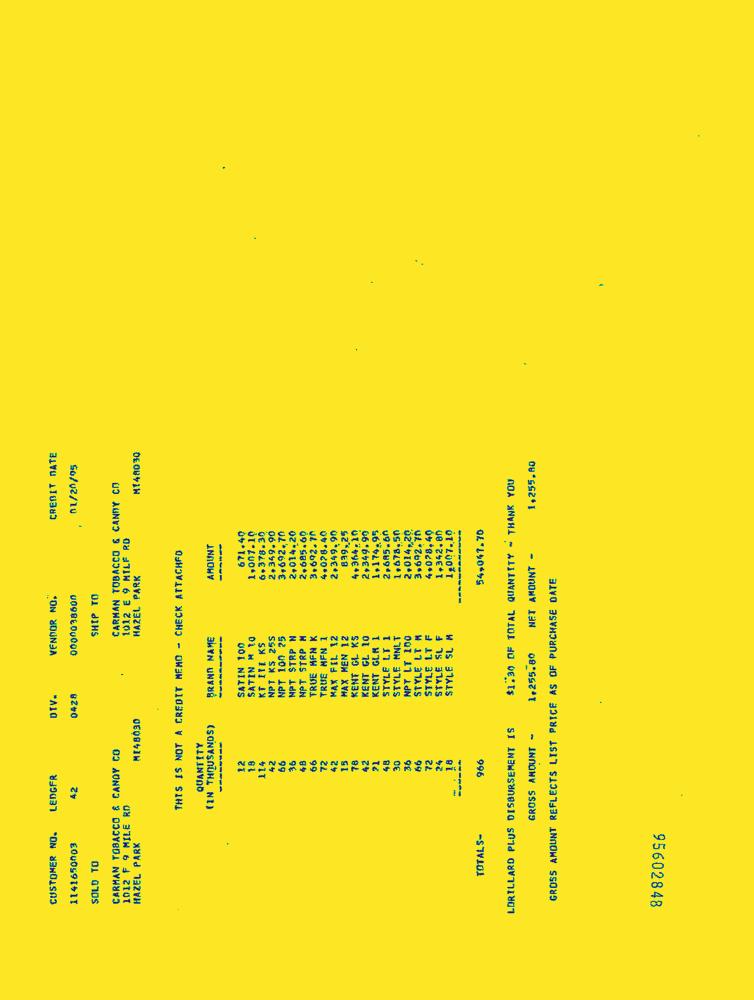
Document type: Invoice-Doc